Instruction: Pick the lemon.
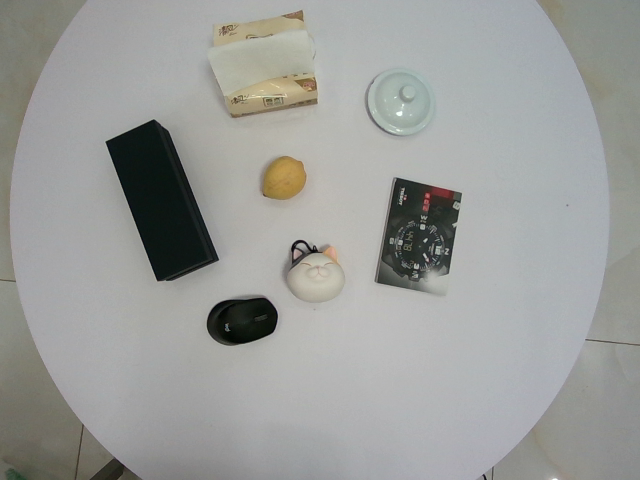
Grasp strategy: vertical